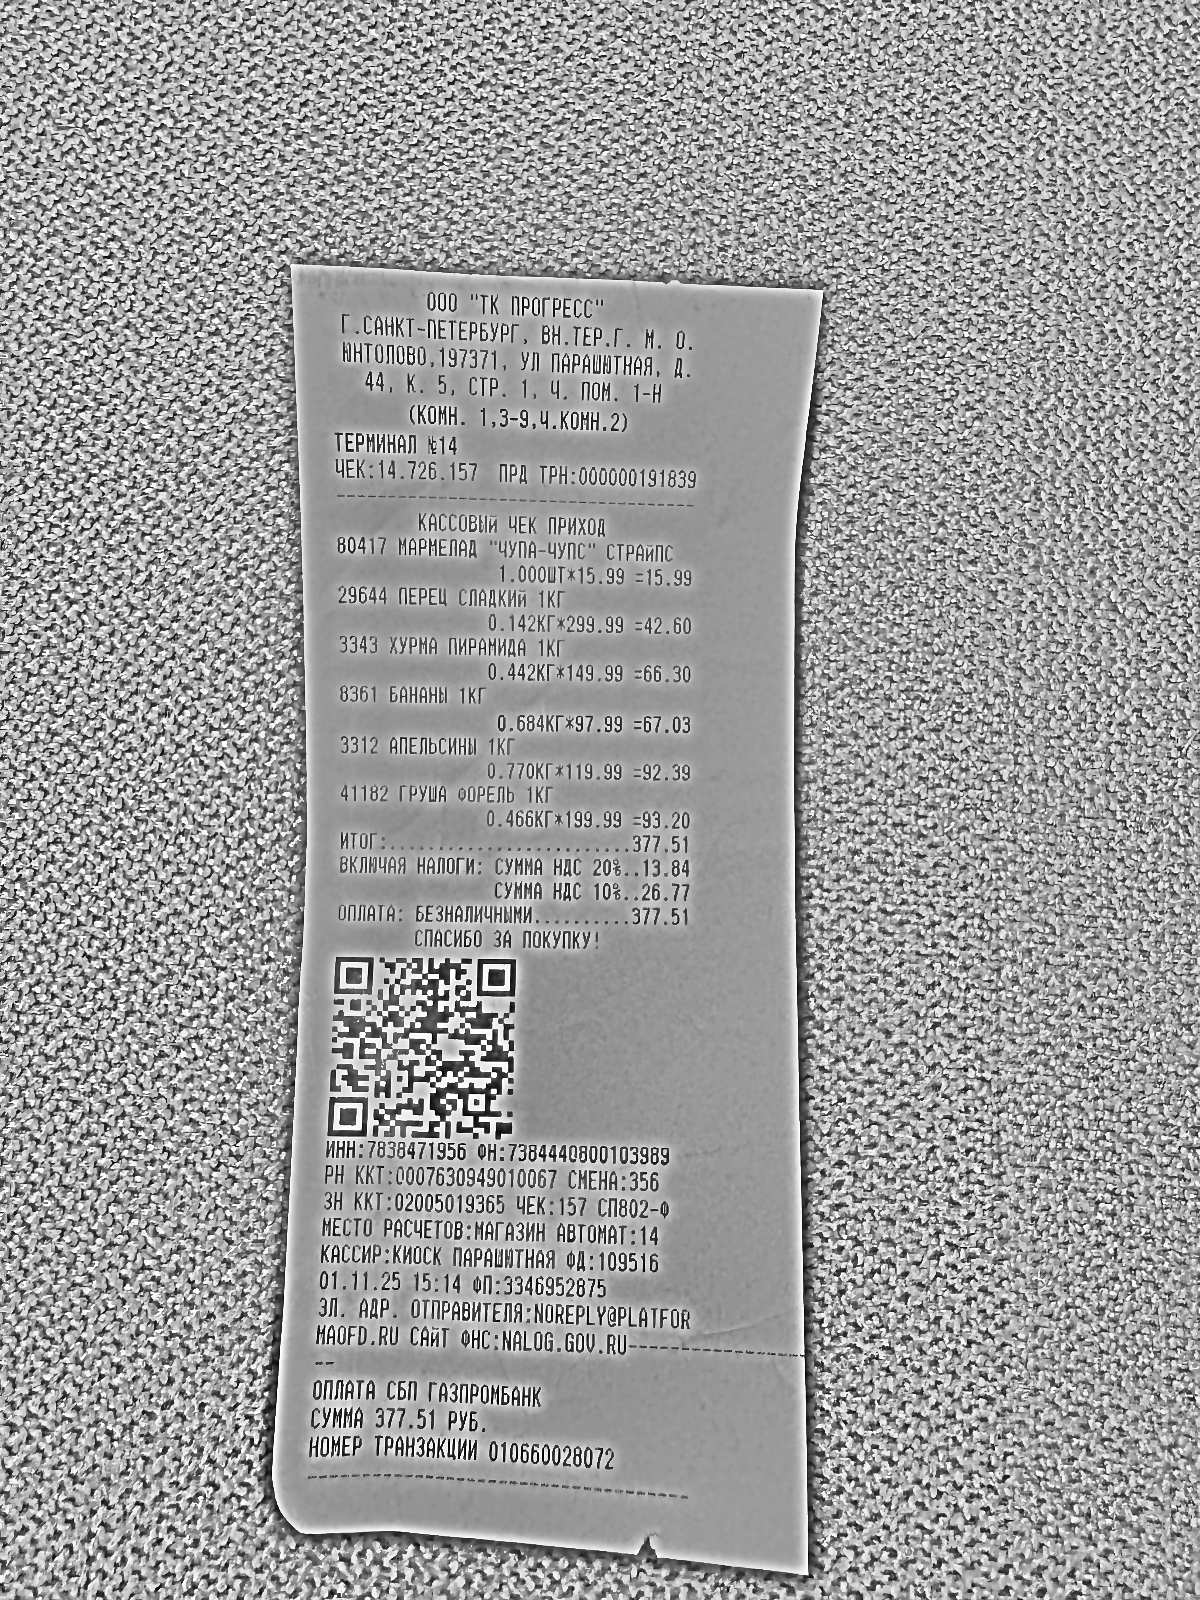
Продавец: ООО "ТК ПРОГРЕСС"
ИНН: 7838471956
Дата: 01.11.25
Товары: 80417 МАРМЕЛАД "ЧУПА-ЧУПС" СТРАЙПС; 29644 ПЕРЕЦ СЛАДКИЙ 1КГ; 3343 ХУРМА ПИРАМИДА 1КГ; 8361 БАНАНЫ 1КГ; 3312 АПЕЛЬСИНЫ 1КГ; 41182ГРУША ФОРЕЛЬ 1КГ
Количество: 1.000; 0.142; 0.442; 0.684; 0.770; 0.466
Цена: 15.99; 299.99; 149.99; 97.99; 119.99; 199.99
Сумма: 15.99; 42.60; 66.30; 67.03; 92.39; 93.20
Итого: 377.51